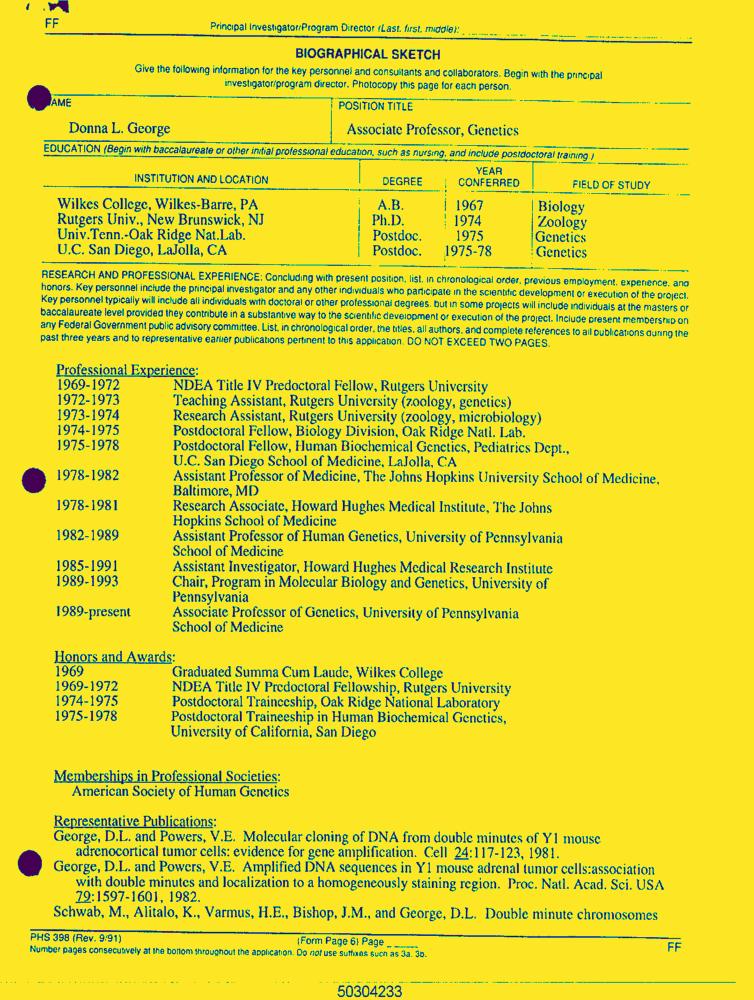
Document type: Resume-Doc